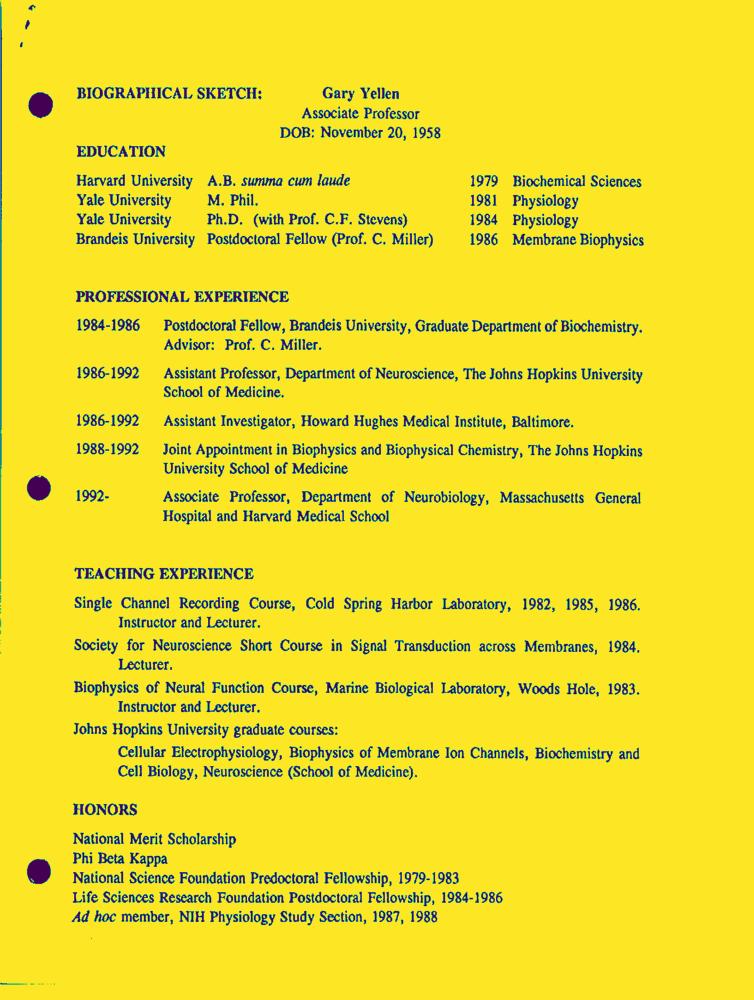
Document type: Resume-Doc